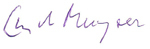
Signature of: guy de muyser